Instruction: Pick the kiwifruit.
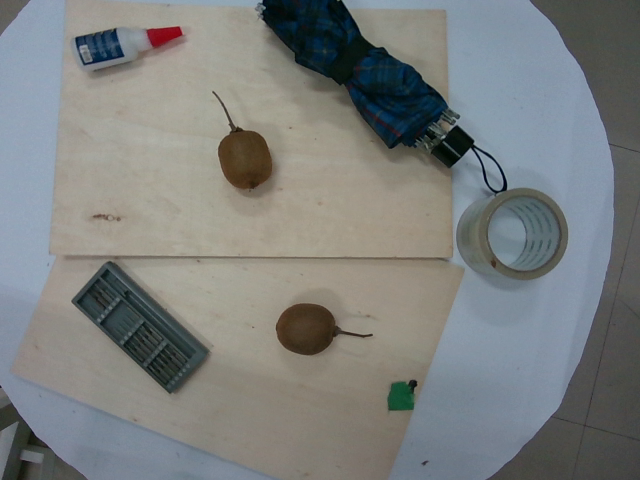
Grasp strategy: vertical